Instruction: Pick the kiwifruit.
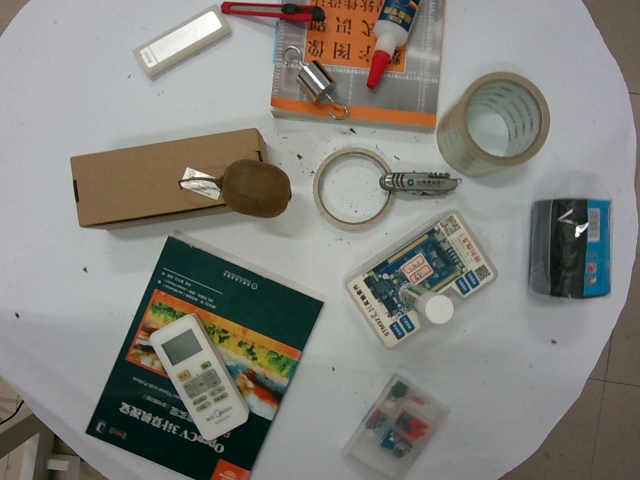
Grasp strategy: vertical